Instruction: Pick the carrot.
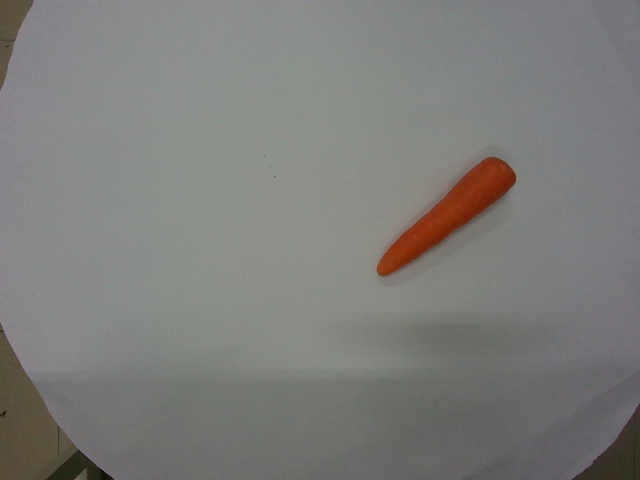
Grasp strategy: vertical